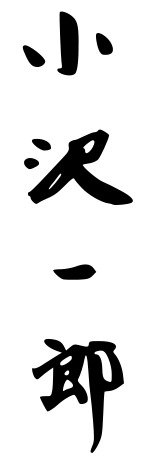
Signature of: ichirō ozawa